Question: What are the imaging findings?
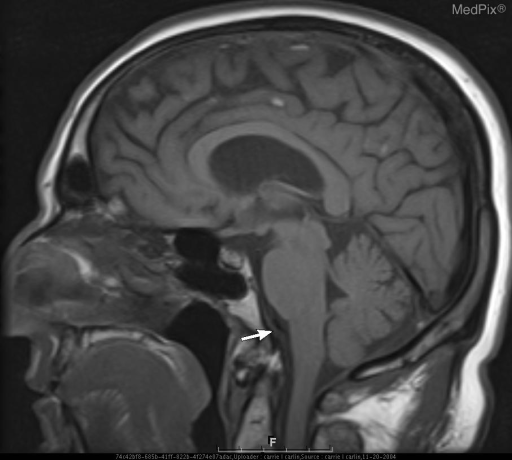
Answer: The imaging shows The left vertebral artery at the level of the foramen magnum is normal to increased in size with an absent flow void when compared to the right.  The left vertebral artery then narrows for a two centimeter segment prior to reaching the basilar artery. Saggital T1-weighted image demonstrates normal flow void of right vertebral artery at slightly higher level..